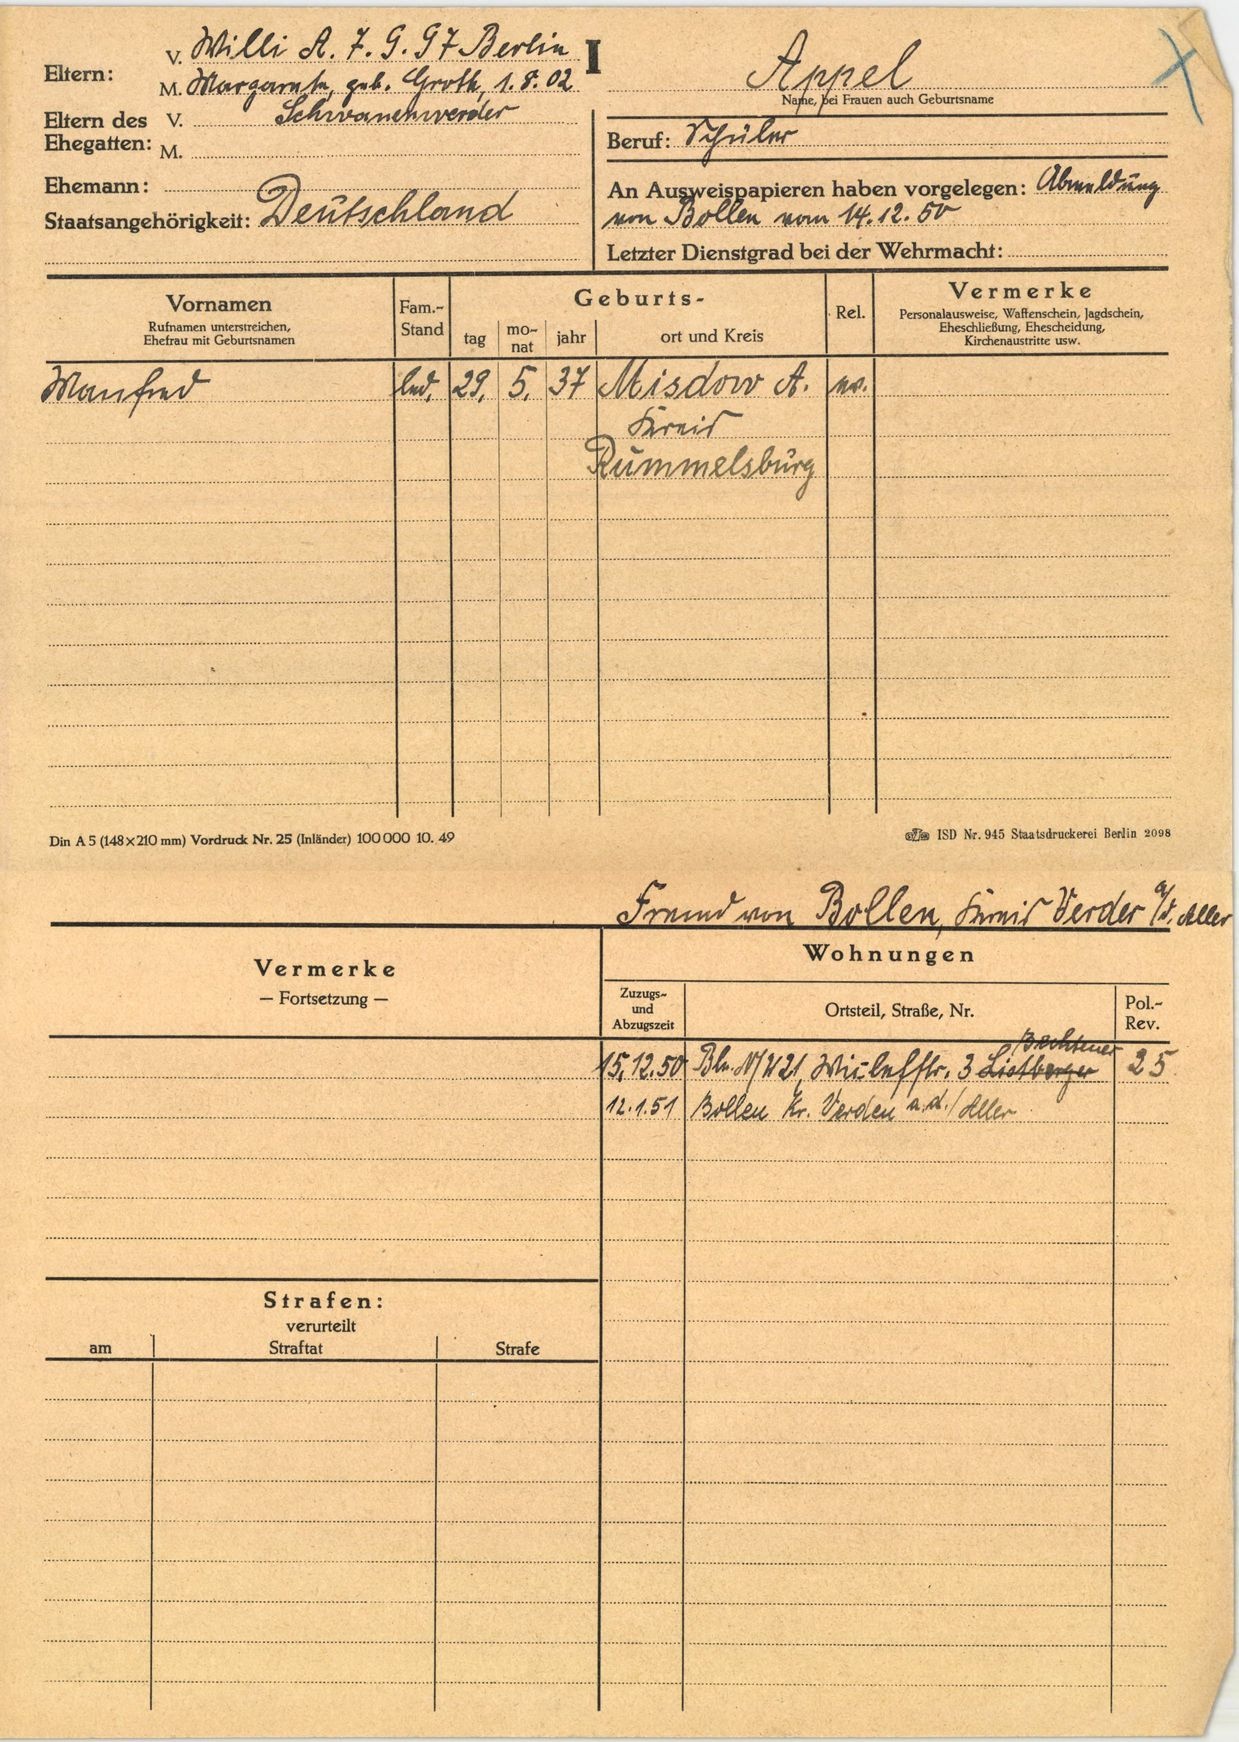
Appel